Question: What is the name of the tenant mentioned in the document?
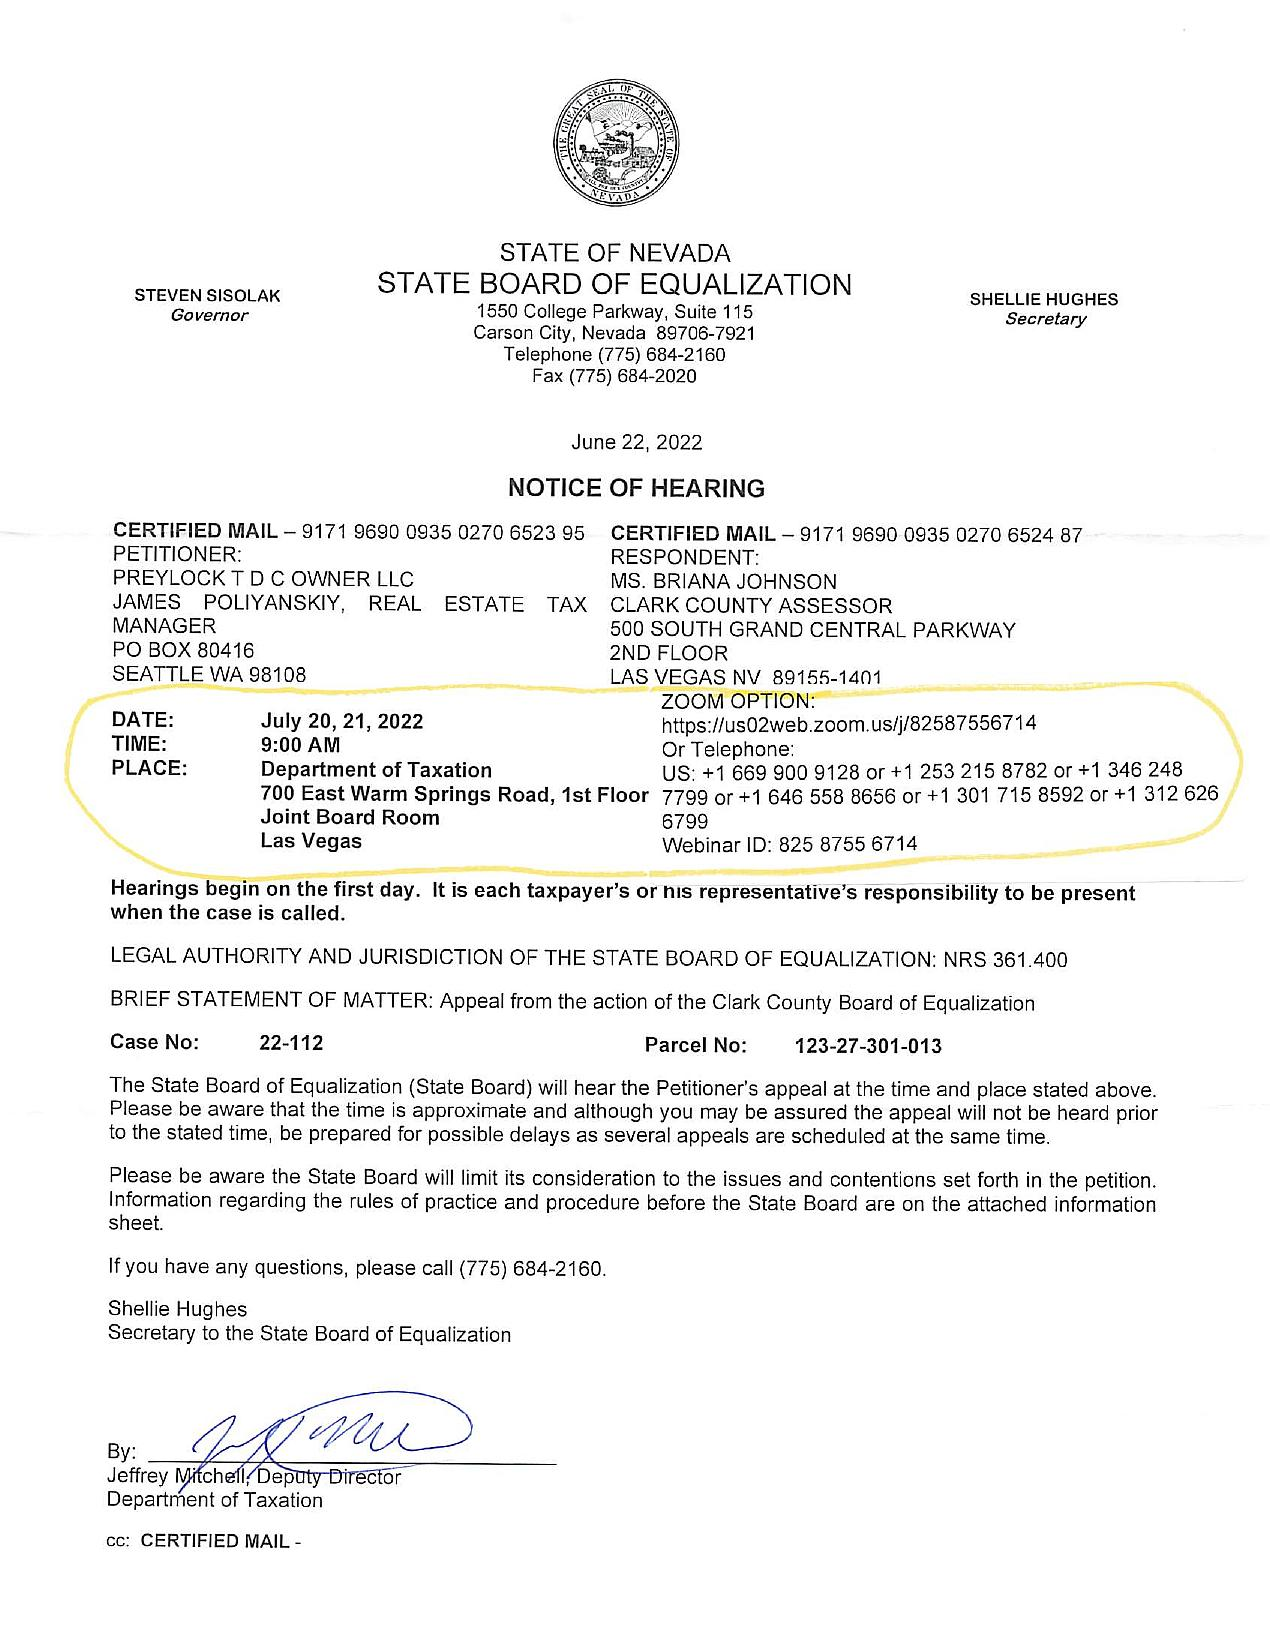
Answer: "JAMES POLIYANSKI Y"